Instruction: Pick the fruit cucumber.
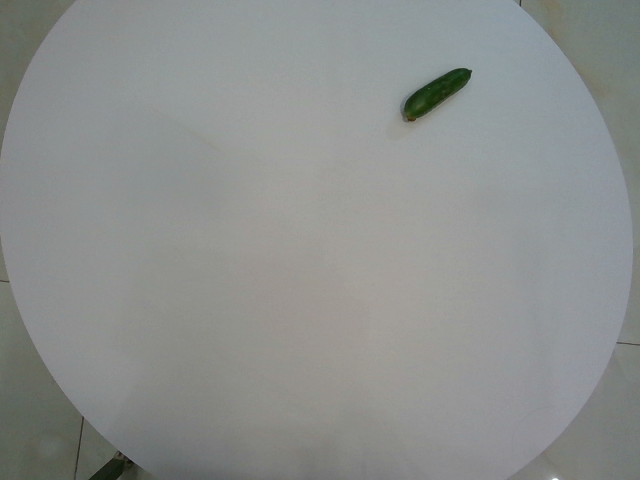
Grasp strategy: vertical